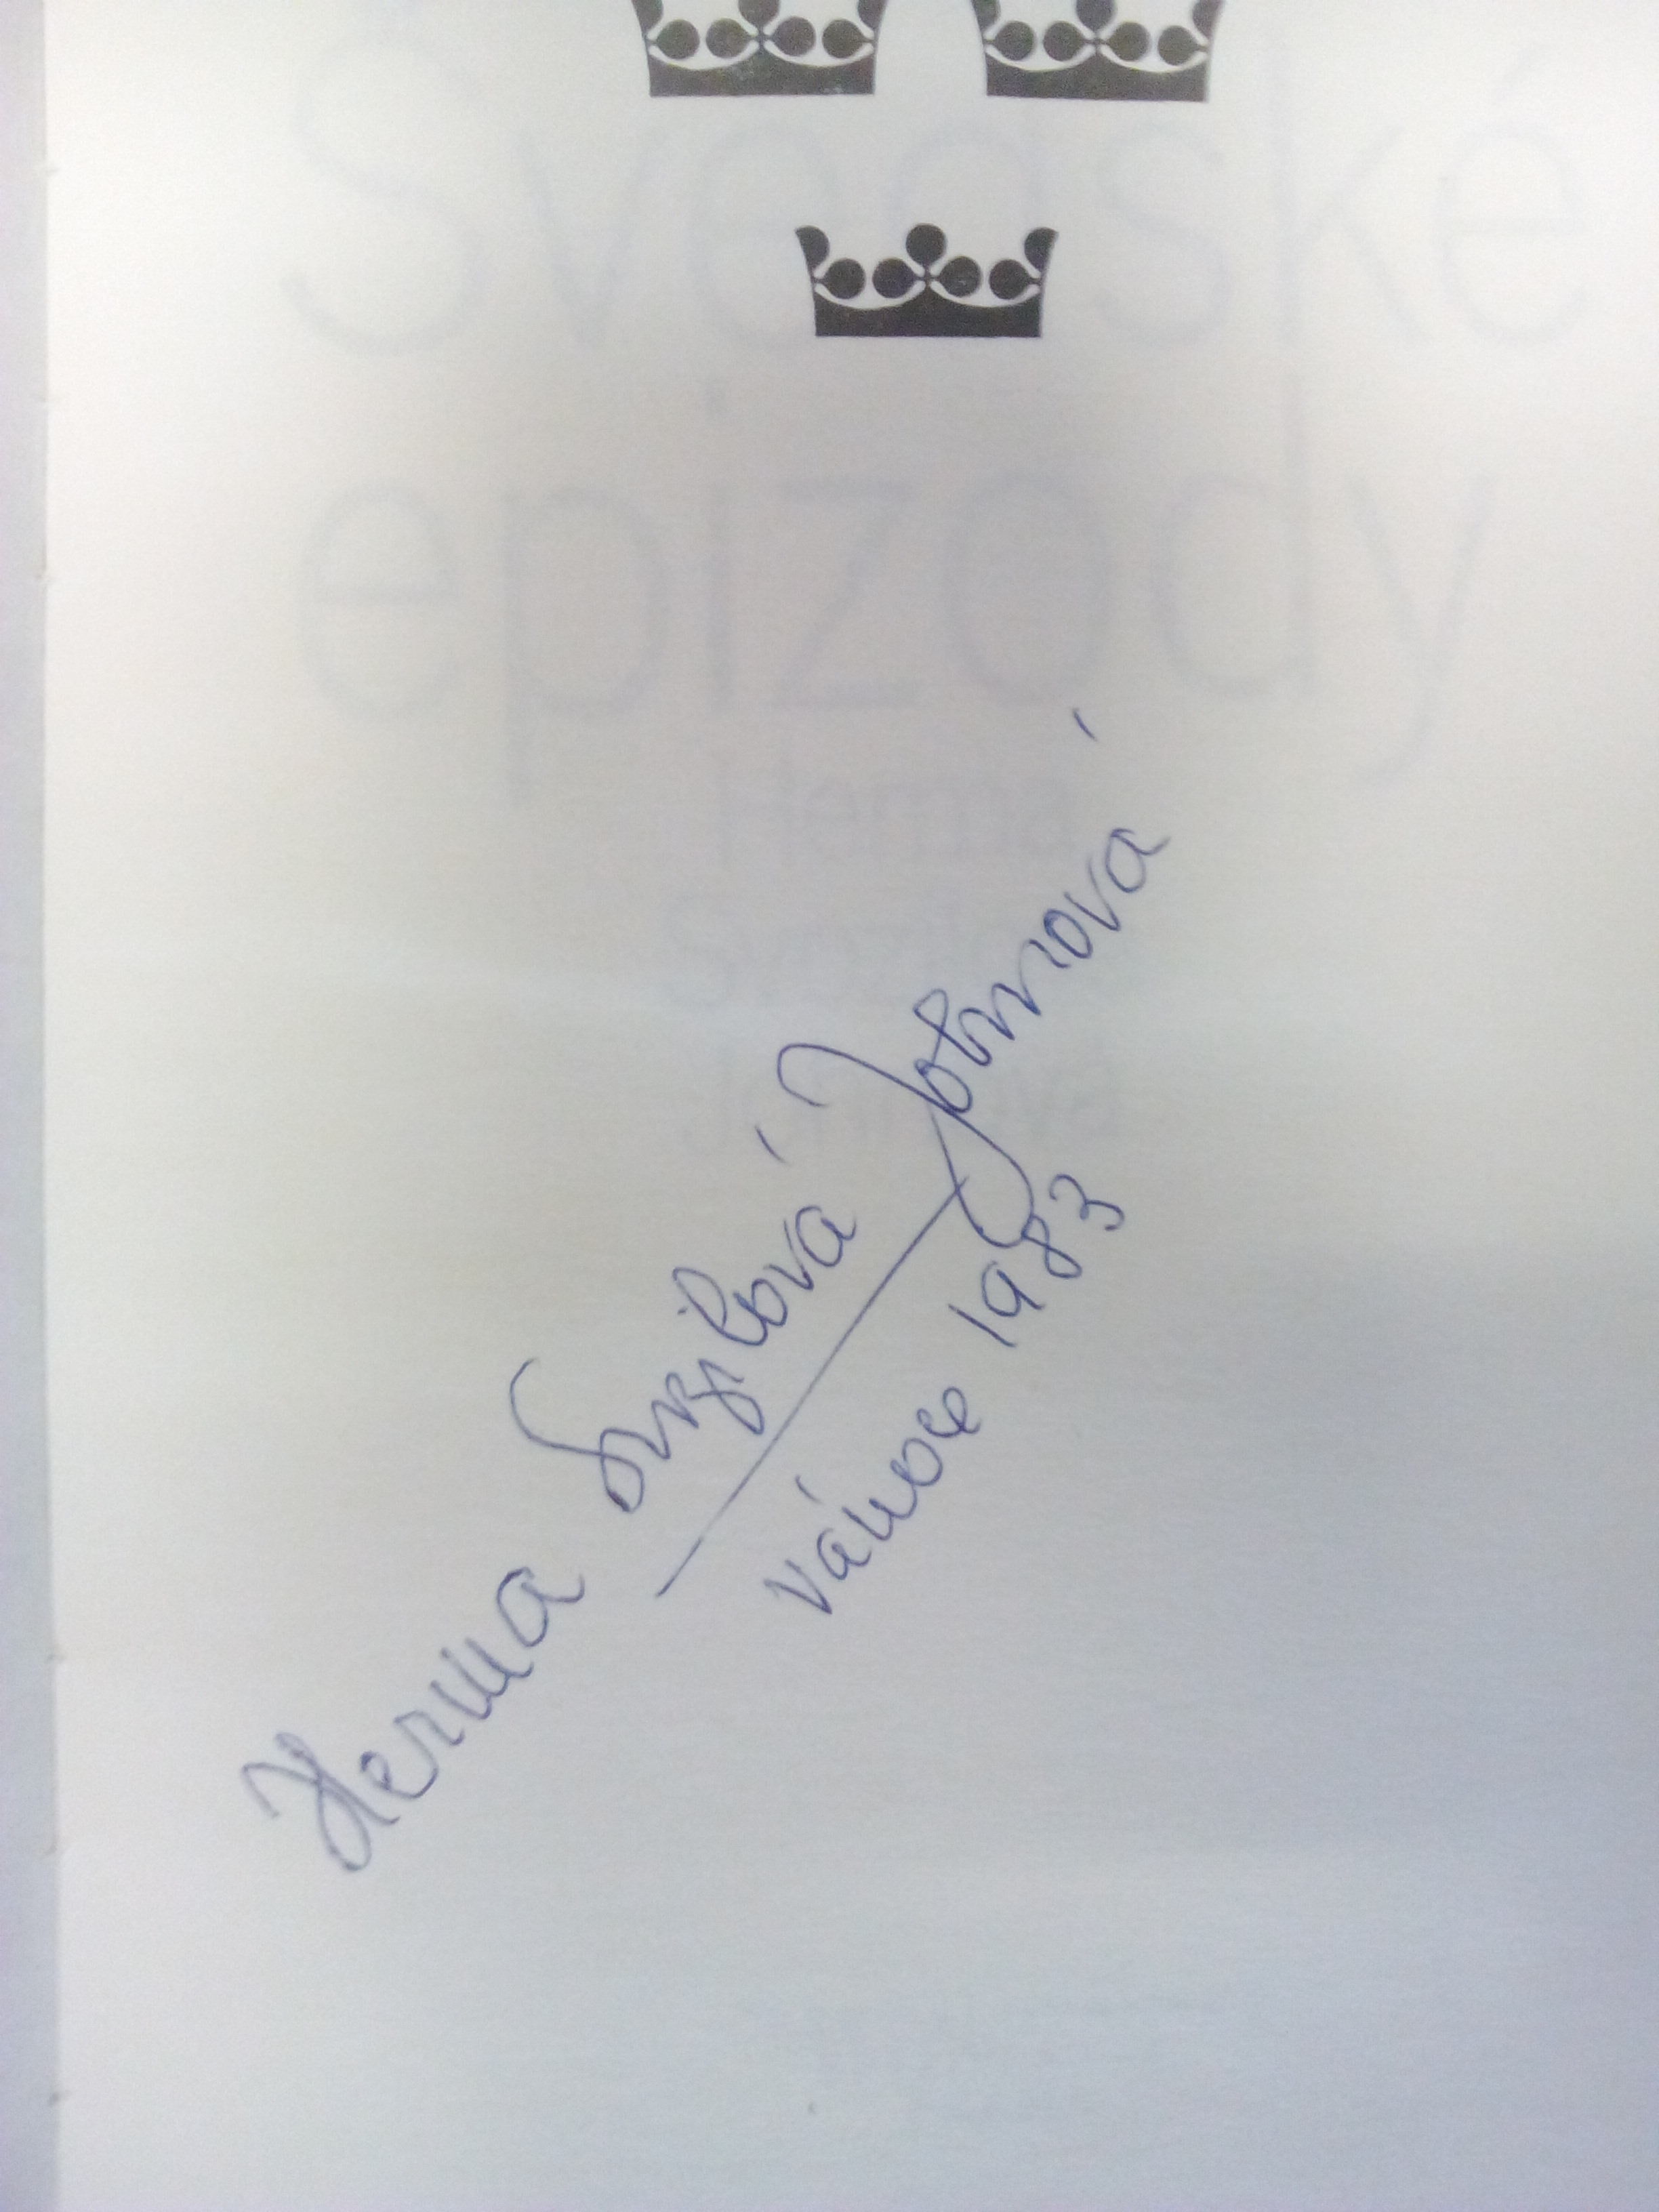
Signature of: herma svozilová johnová